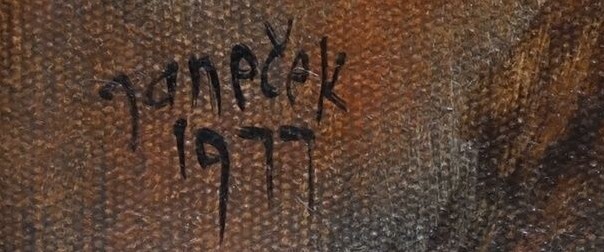
Signature of: ota janeček